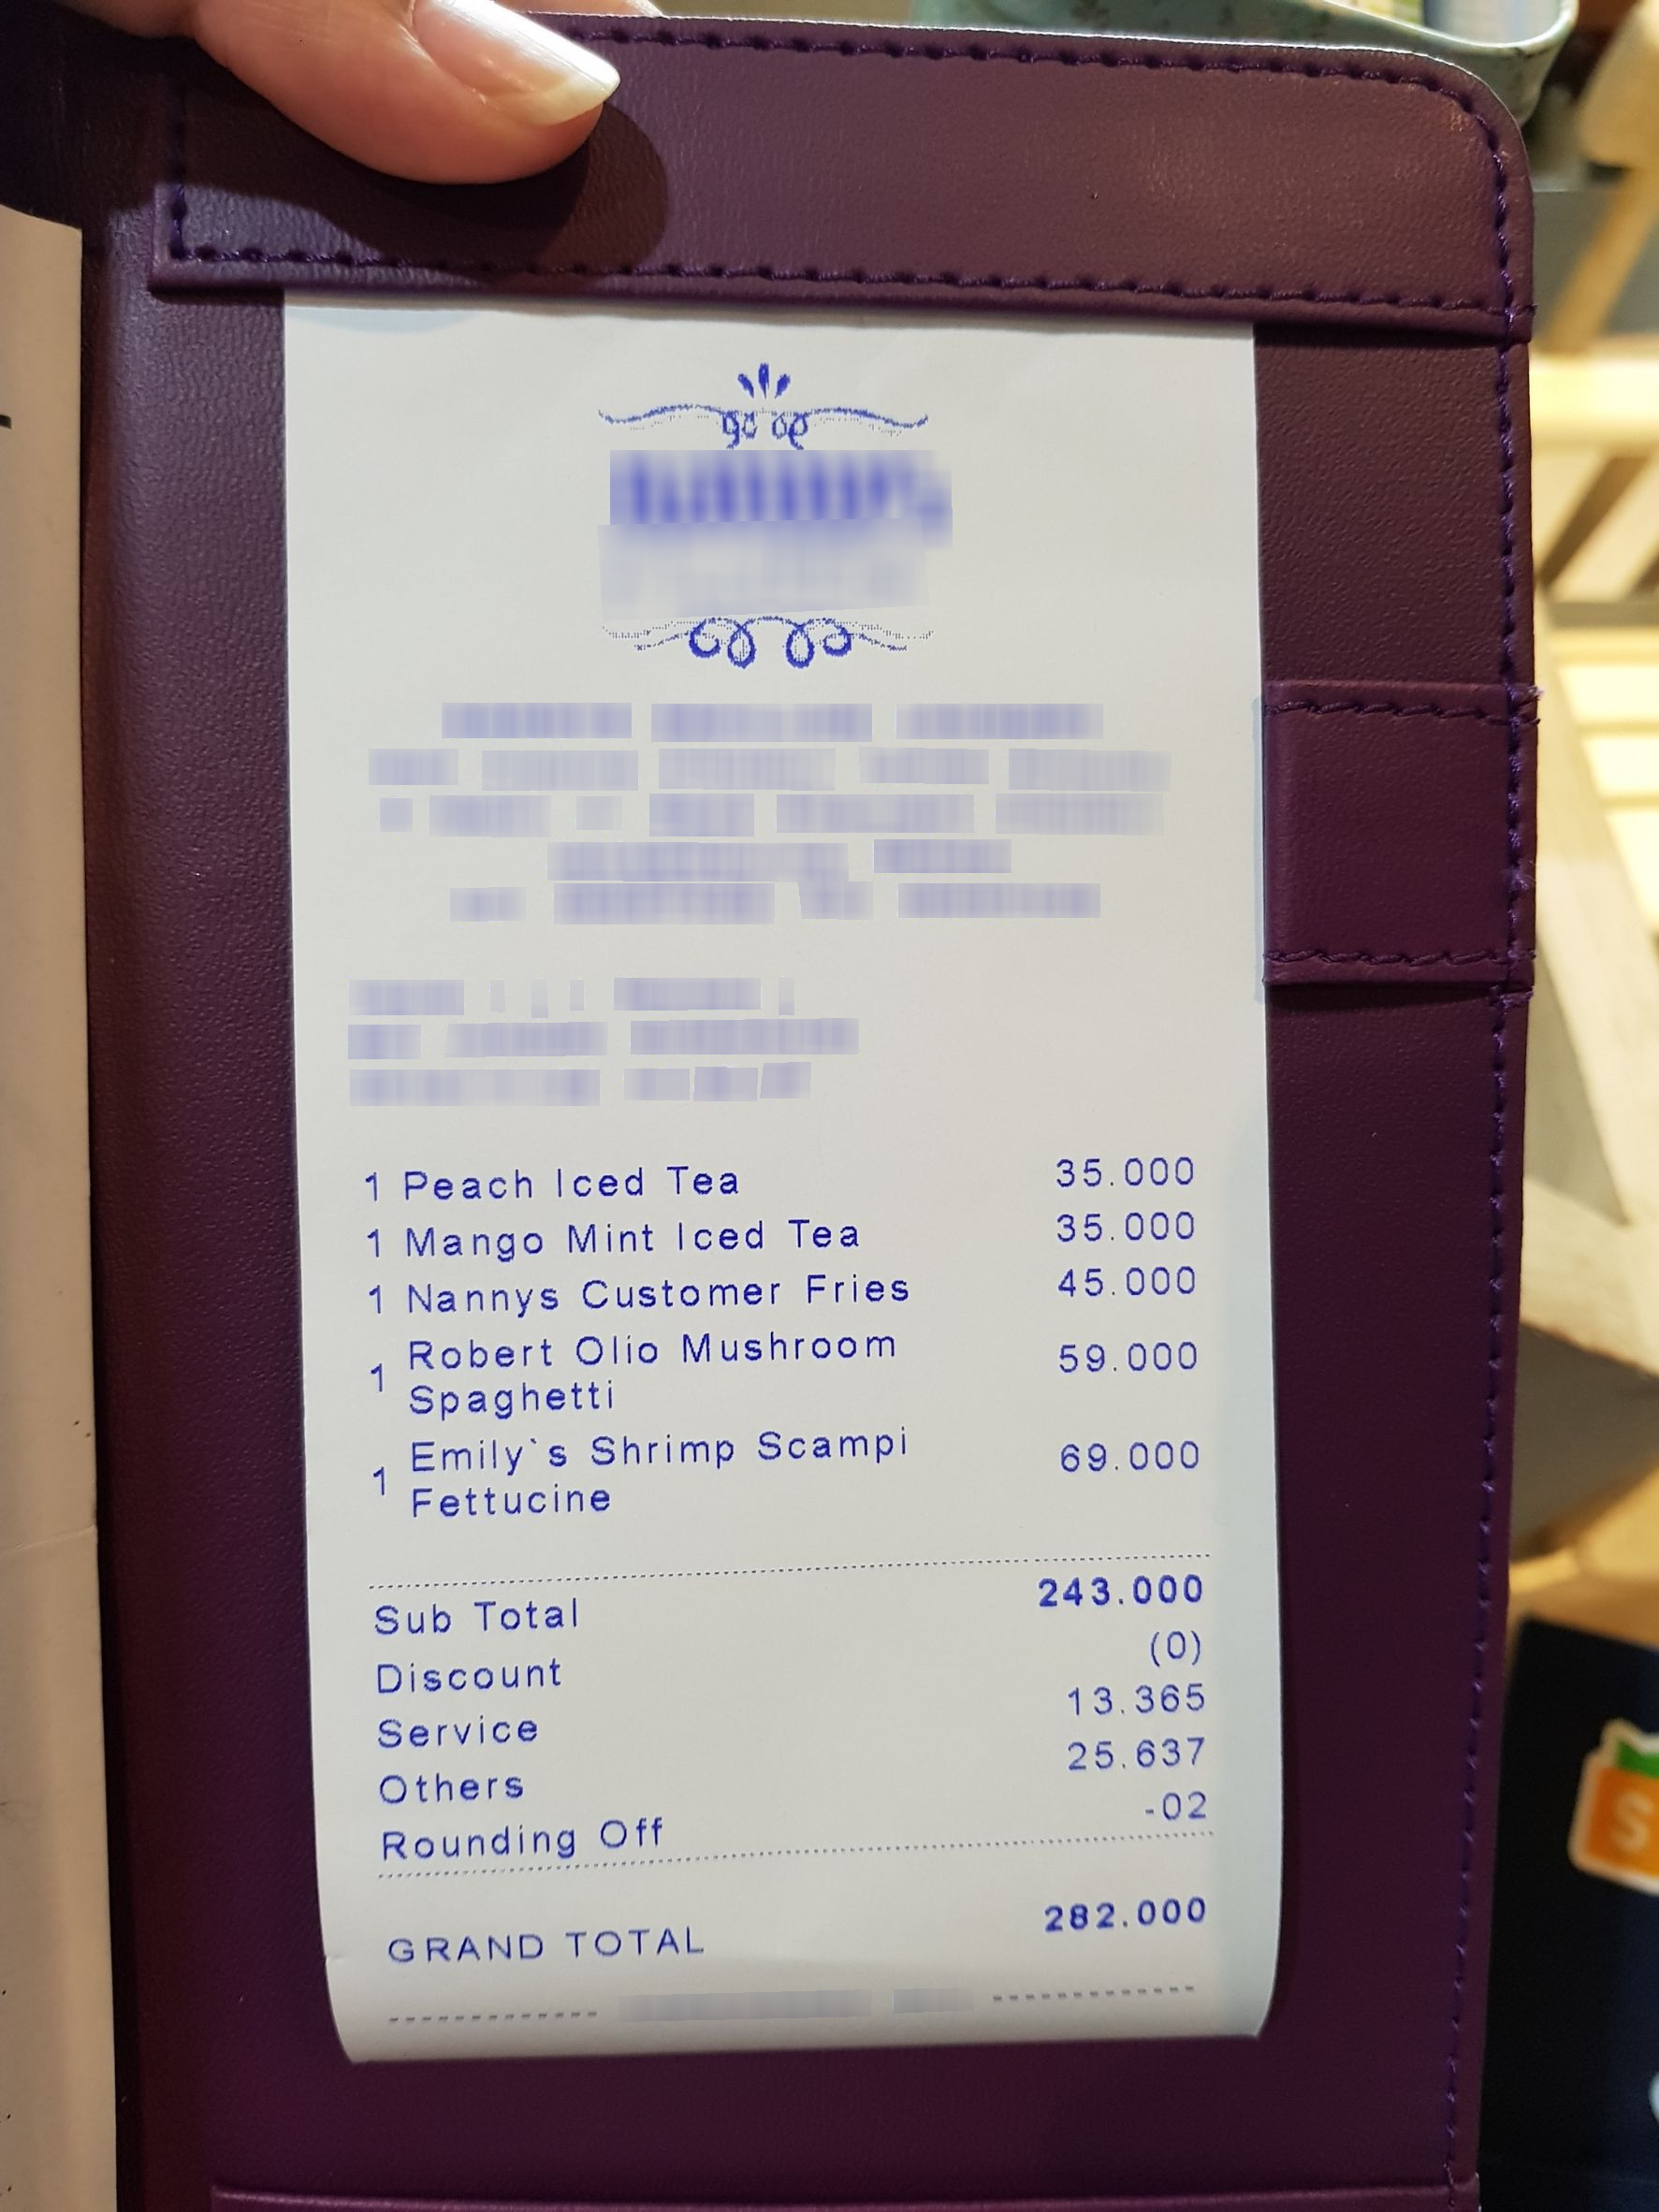
Number of items: 5
Subtotal: 243.000
Service charge: 13.365
Other charges: 25.637
Total: 282.000
OCR text regions:
text: Peach
text: Iced
text: Tea
text: 1
text: 35.000
text: Mango
text: Mint
text: Iced
text: Tea
text: 1
text: 35.000
text: Nannys
text: Customer
text: Fries
text: 1
text: 45.000
text: Robert
text: Olio
text: Mushroom
text: Spaghetti
text: 1
text: 59.000
text: Emily's
text: Shrimp
text: Scampi
text: Fettucine
text: 1
text: 69.000
text: Sub
text: Total
text: 243.000
text: Discount
text: (0)
text: Service
text: 13.365
text: Others
text: 25.637
text: GRAND
text: TOTAL
text: 282.000
text: Rounding
text: Off
text: -02